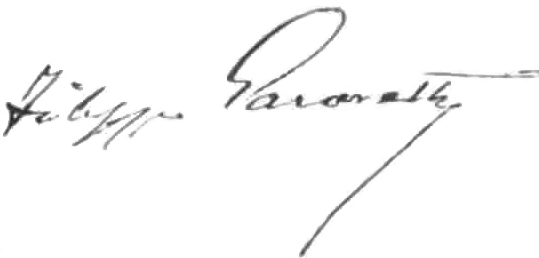
Signature of: filippo garavetti